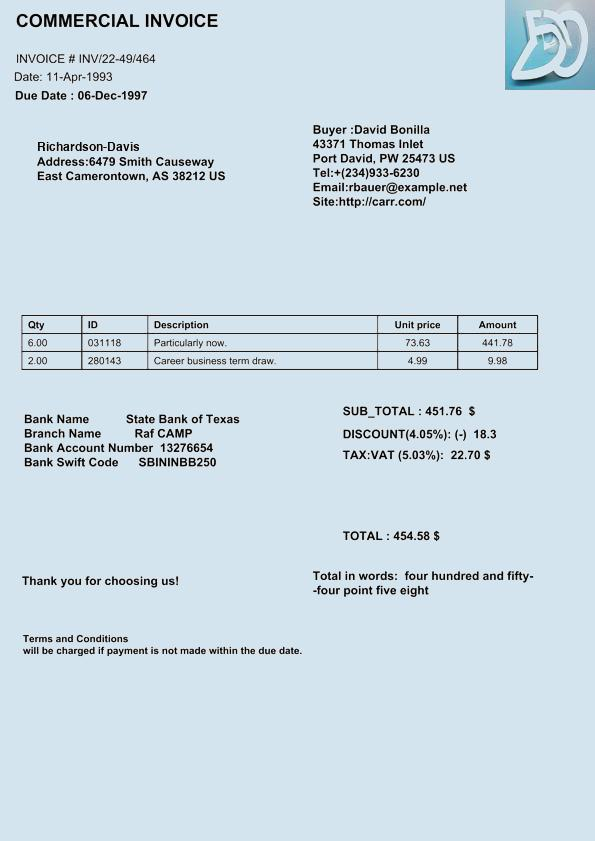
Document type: Invoice